Question: What was observed in the imaging?
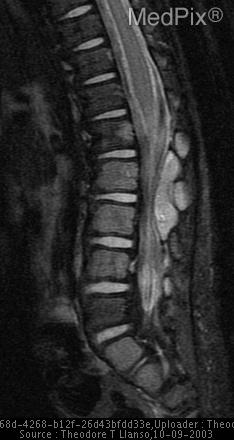
Answer: The imaging shows Image 1: Fat-saturated Coronal T2 MRI of the abdomen / spine demonstrates a large mass over the right kidney.  There is also increase T2 signal in several vertebral bodies.  Increased T2 signal is present in both iliac wings, and some expansile remodeling is seen in the left iliac wing.

Image 2: Fat-saturated Sagital T2 MRI of the spine shows a soft-tissue appearing mass that has invaded and insinuated itself within the epidural space - compressing the spinal cord. Fat-saturated Sagittal T2 MRI of the spine shows a soft-tissue appearing mass that has invaded and insinuated itself within the epidural space - compressing the spinal cord..